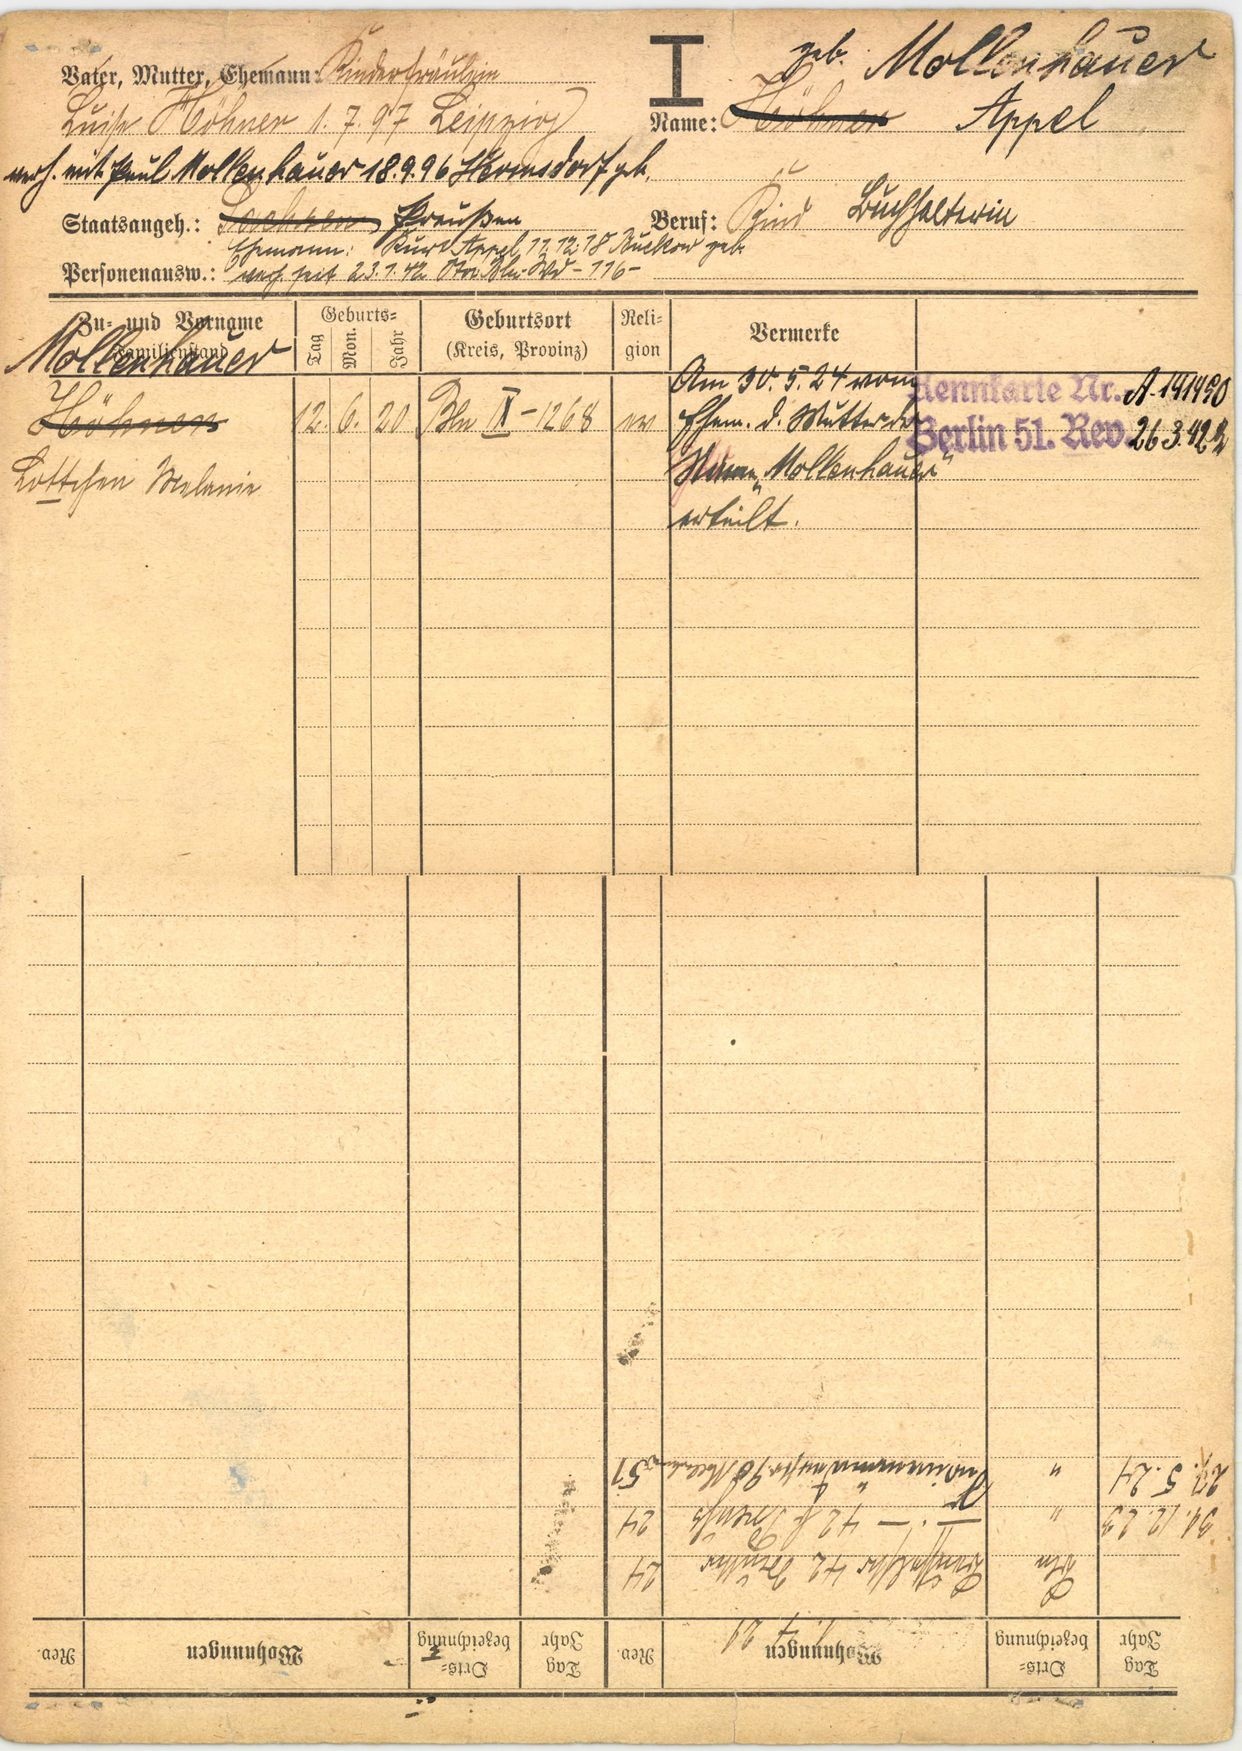
geb. Mollenhauer
Appel